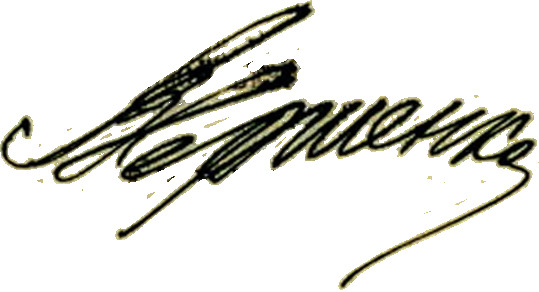
Signature of: vasily sergienko